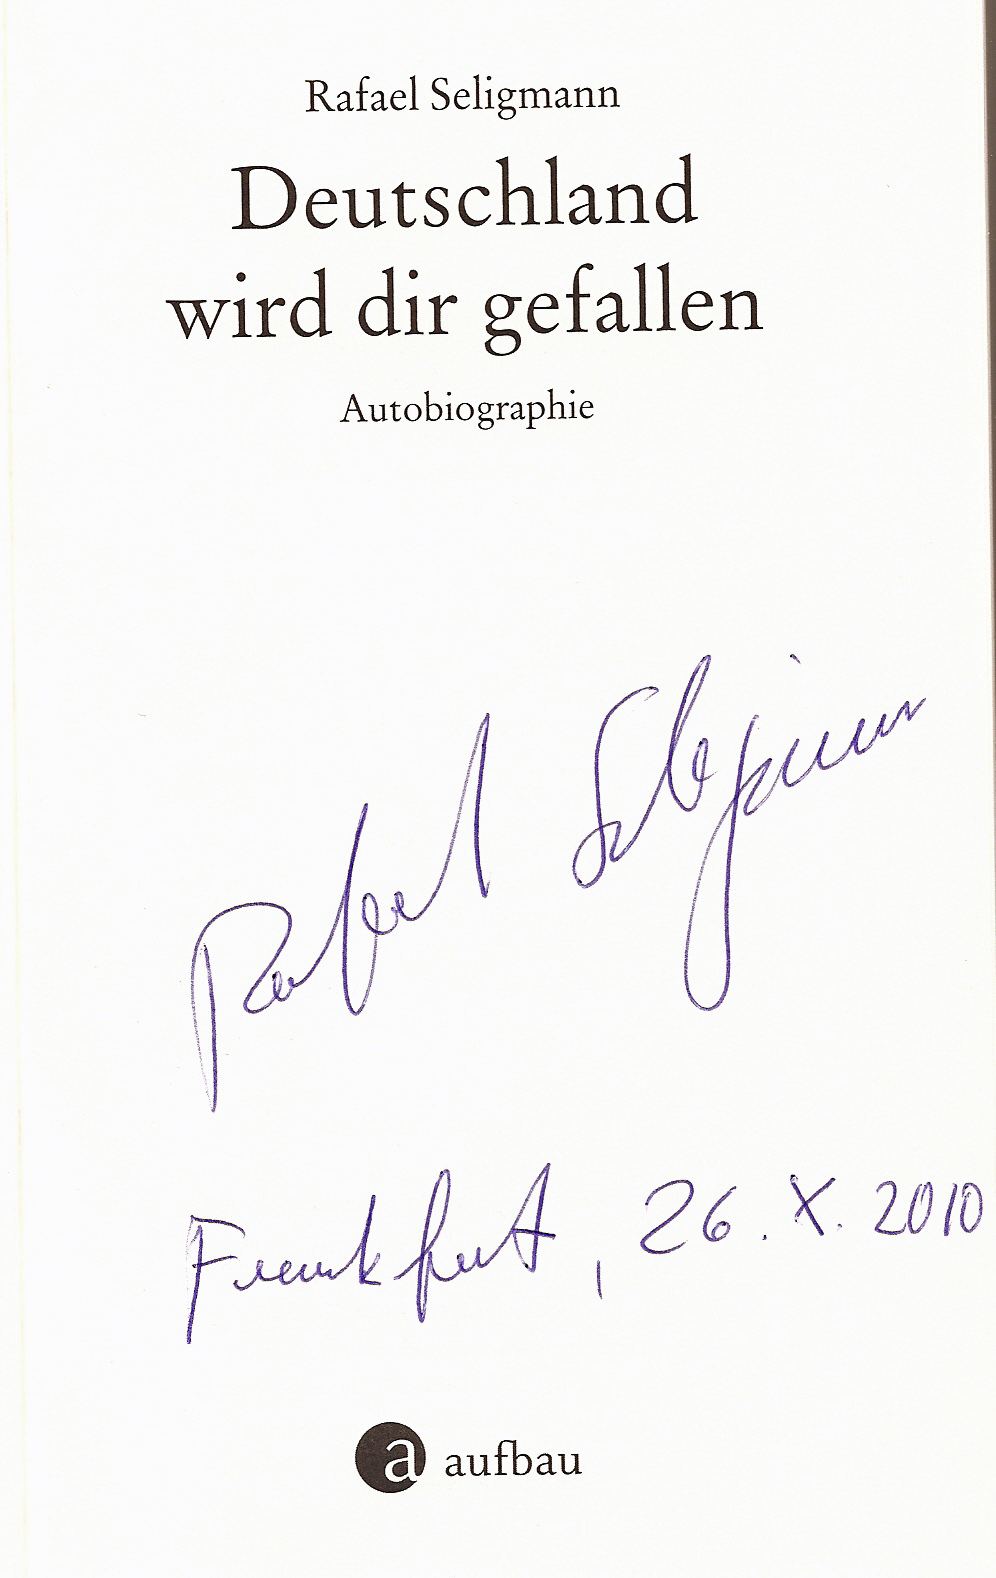
Signature of: rafael seligmann